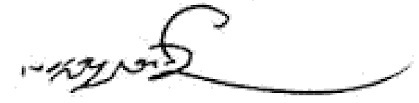
Signature of: palden gyatso